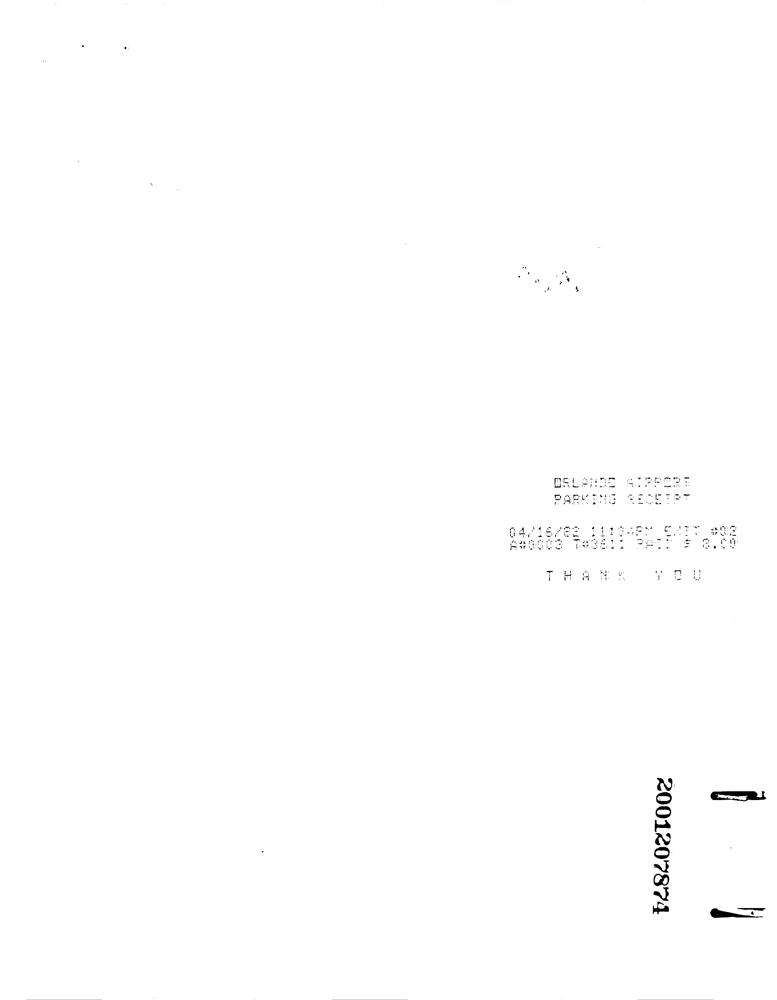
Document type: Invoice